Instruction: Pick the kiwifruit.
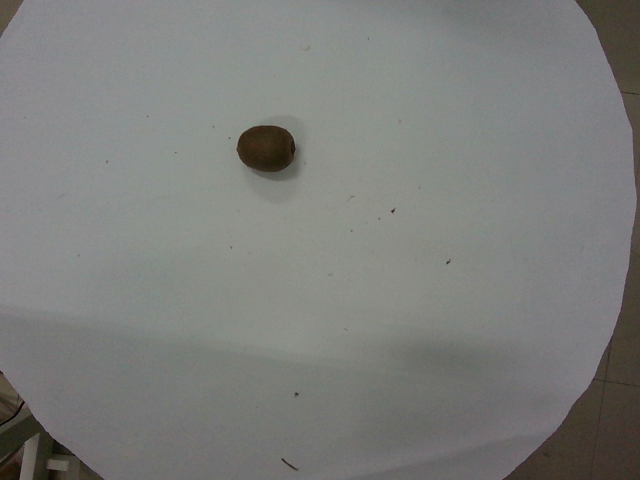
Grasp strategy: vertical